Question: What jurisdiction, city, or county is the document associated with?
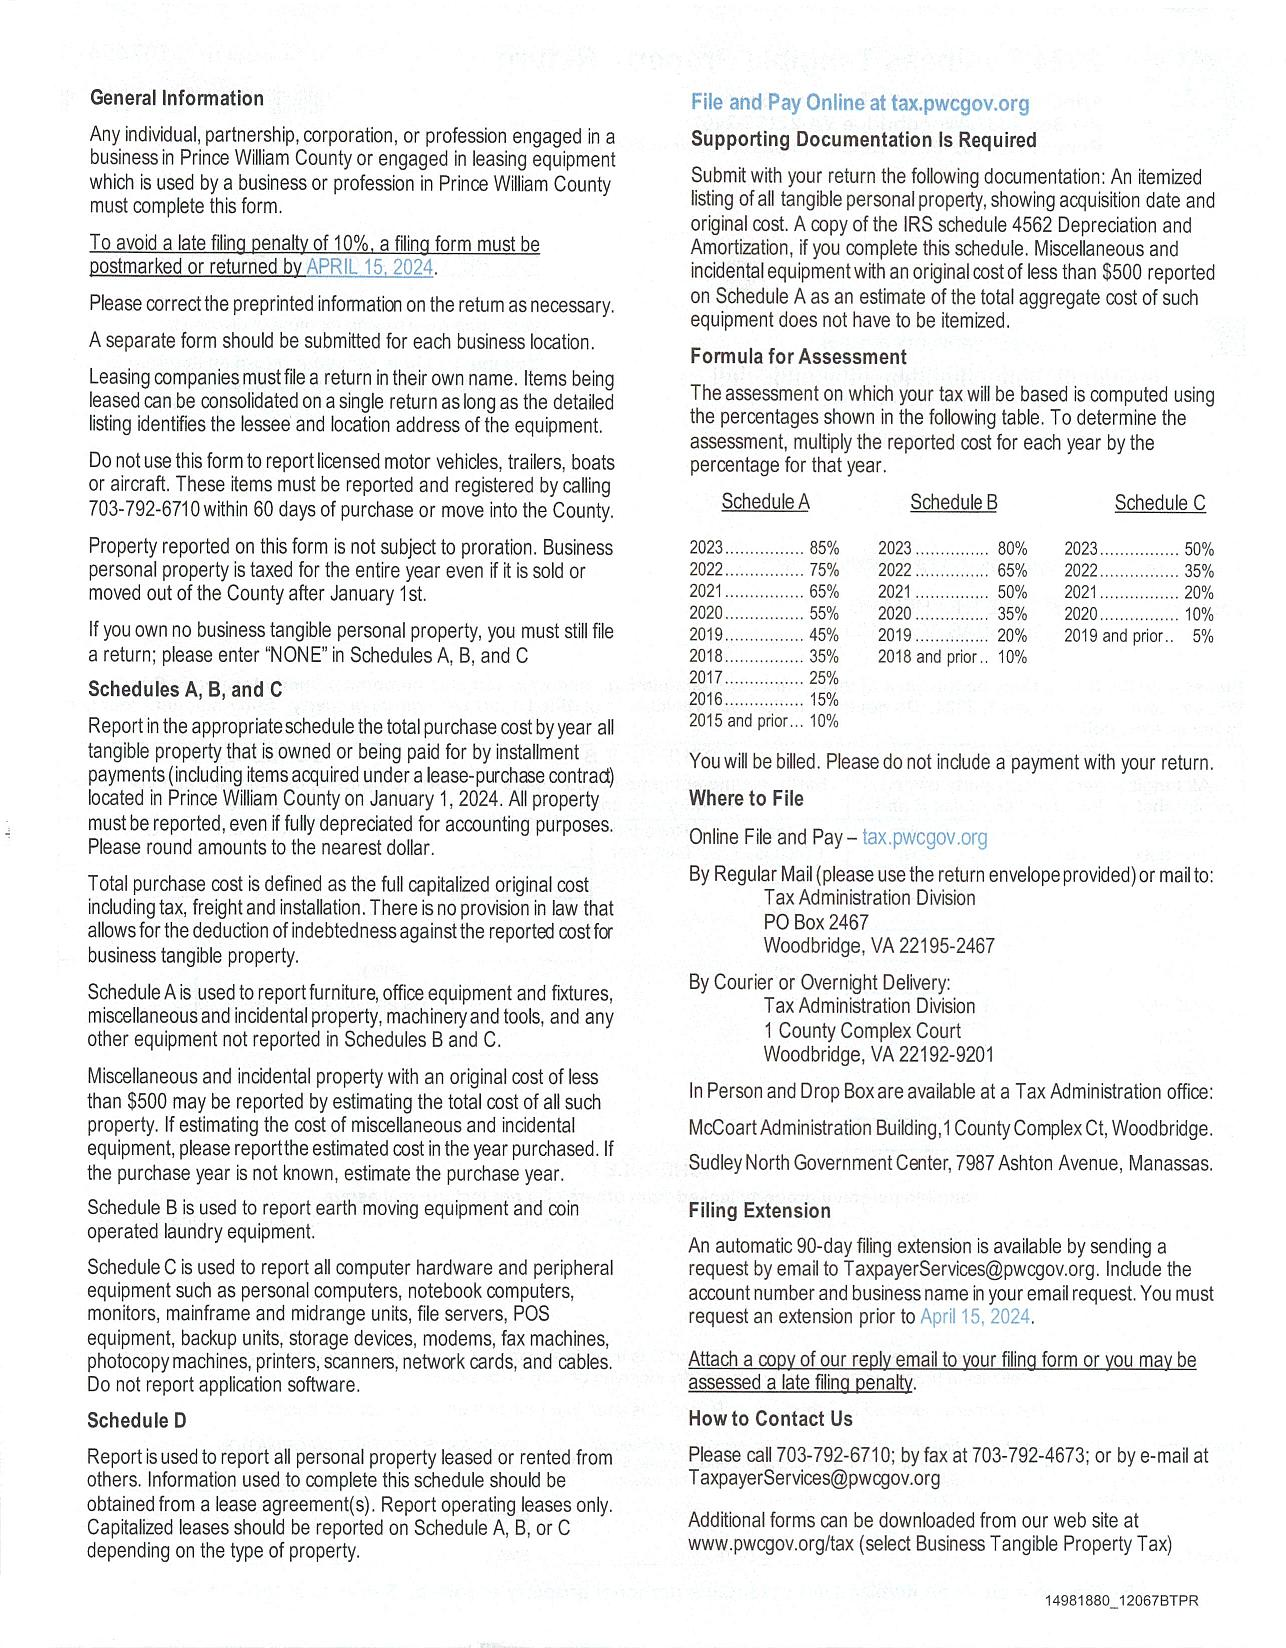
Answer: "Prince William County"